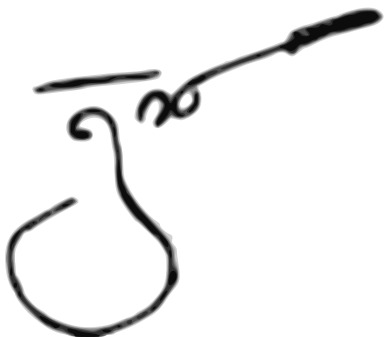
Signature of: george ii of georgia